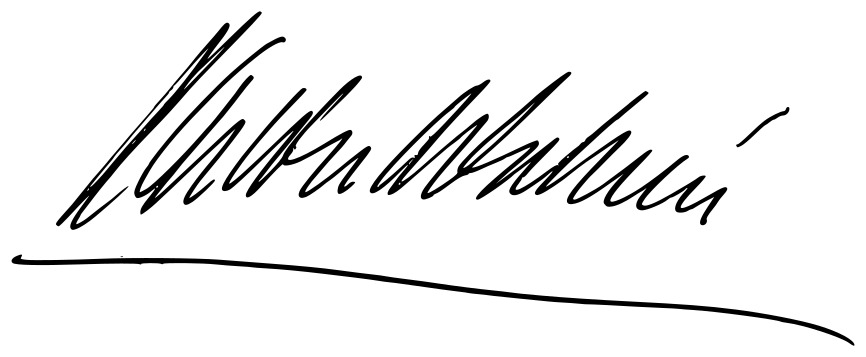
Signature of: xavier de echarri